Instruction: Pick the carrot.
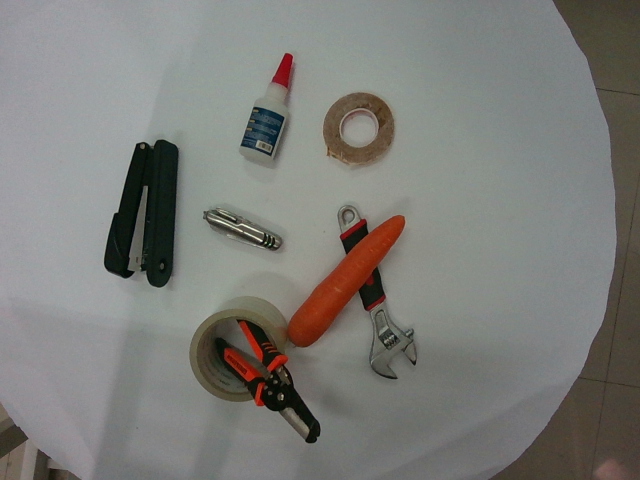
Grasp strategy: vertical